Question: What was observed in the imaging?
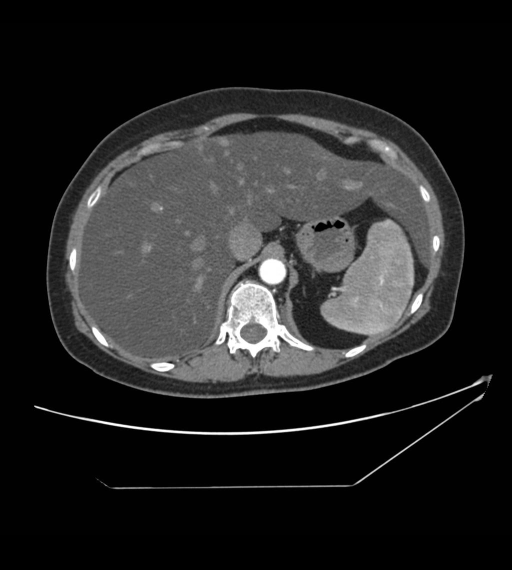
Answer: The imaging shows Selected Images – CT (contrast, arterial phase) of abdomen/pelvis
1.  Large, diffusely infiltrated fatty liver with accessory left lobe.  Compare to density of spleen.  Multiple areas of focal sparing in left lobe that appears nodular.
2.  Area of focal sparing near portal vein.
3.  Area focal sparing in left lobe.  Renal cyst and renal calculi. Large, diffusely infiltrated fatty liver with accessory left lobe.  Compare to density of spleen.  Multiple areas of focal sparing in left lobe that appears nodular..